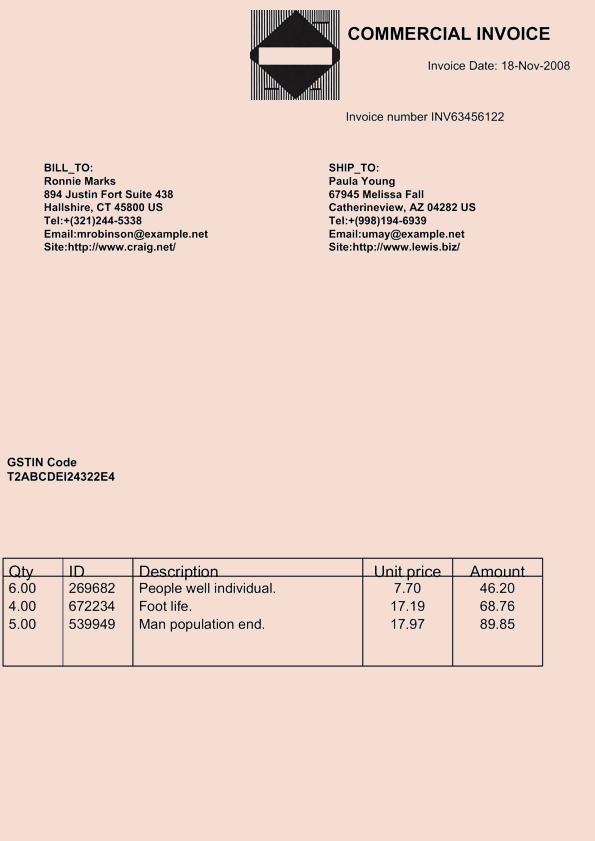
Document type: Invoice